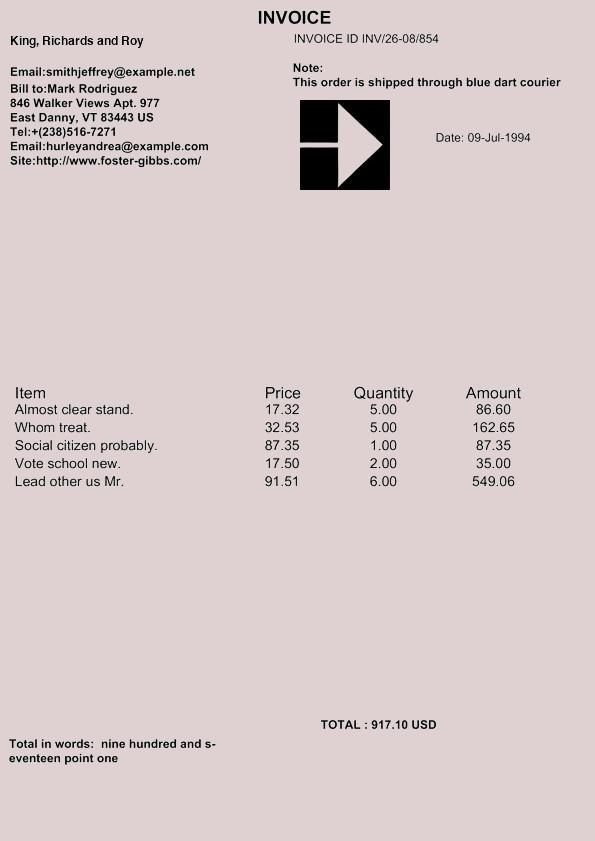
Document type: Invoice